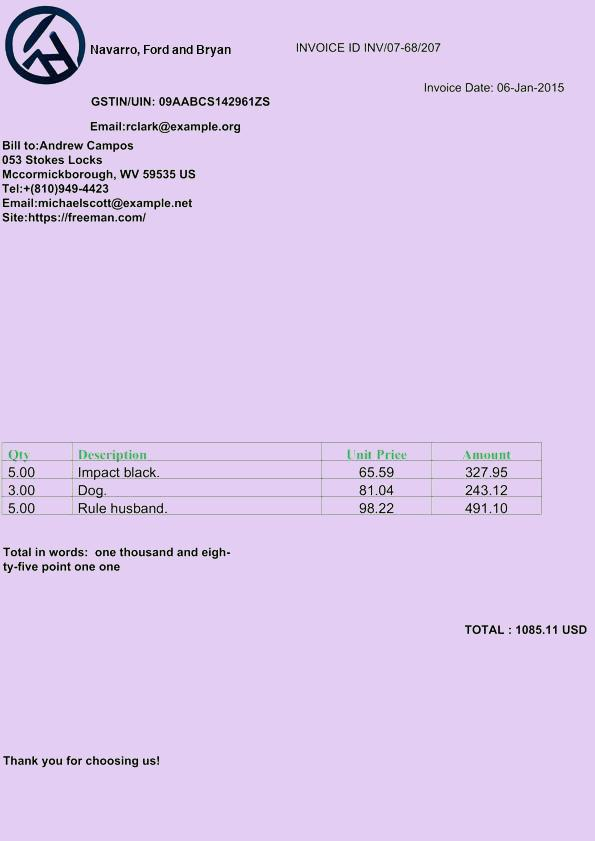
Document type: Invoice